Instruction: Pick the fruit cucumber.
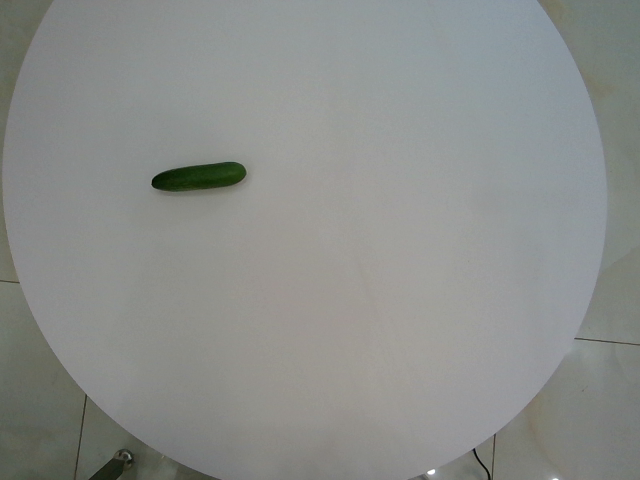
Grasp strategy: vertical